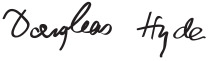
Signature of: douglas hyde